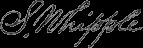
Signature of: squire whipple